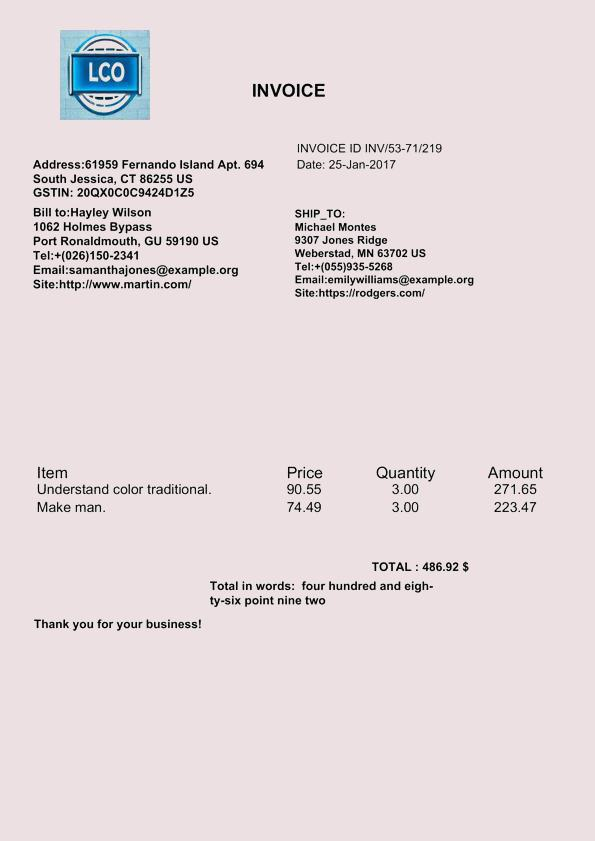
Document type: Invoice